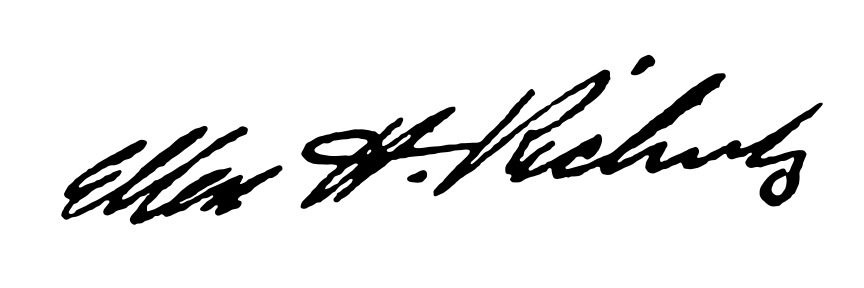
Signature of: ellen swallow richards